Extract the amount written in words, the amount in digits, the name of the payee, the date on the cheque, and the bank's name from the image.
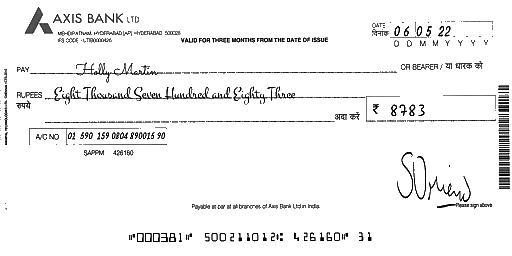
amt_in_words: Eight Thousand Seven Hundred and Eighty Three
amt_in_figures: 8783
payee_name: Holly Martin
bank_name: AXIS BANK
cheque_date: 06/05/22